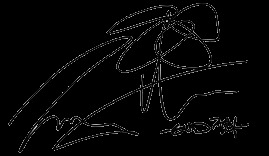
Signature of: park jeong hwa